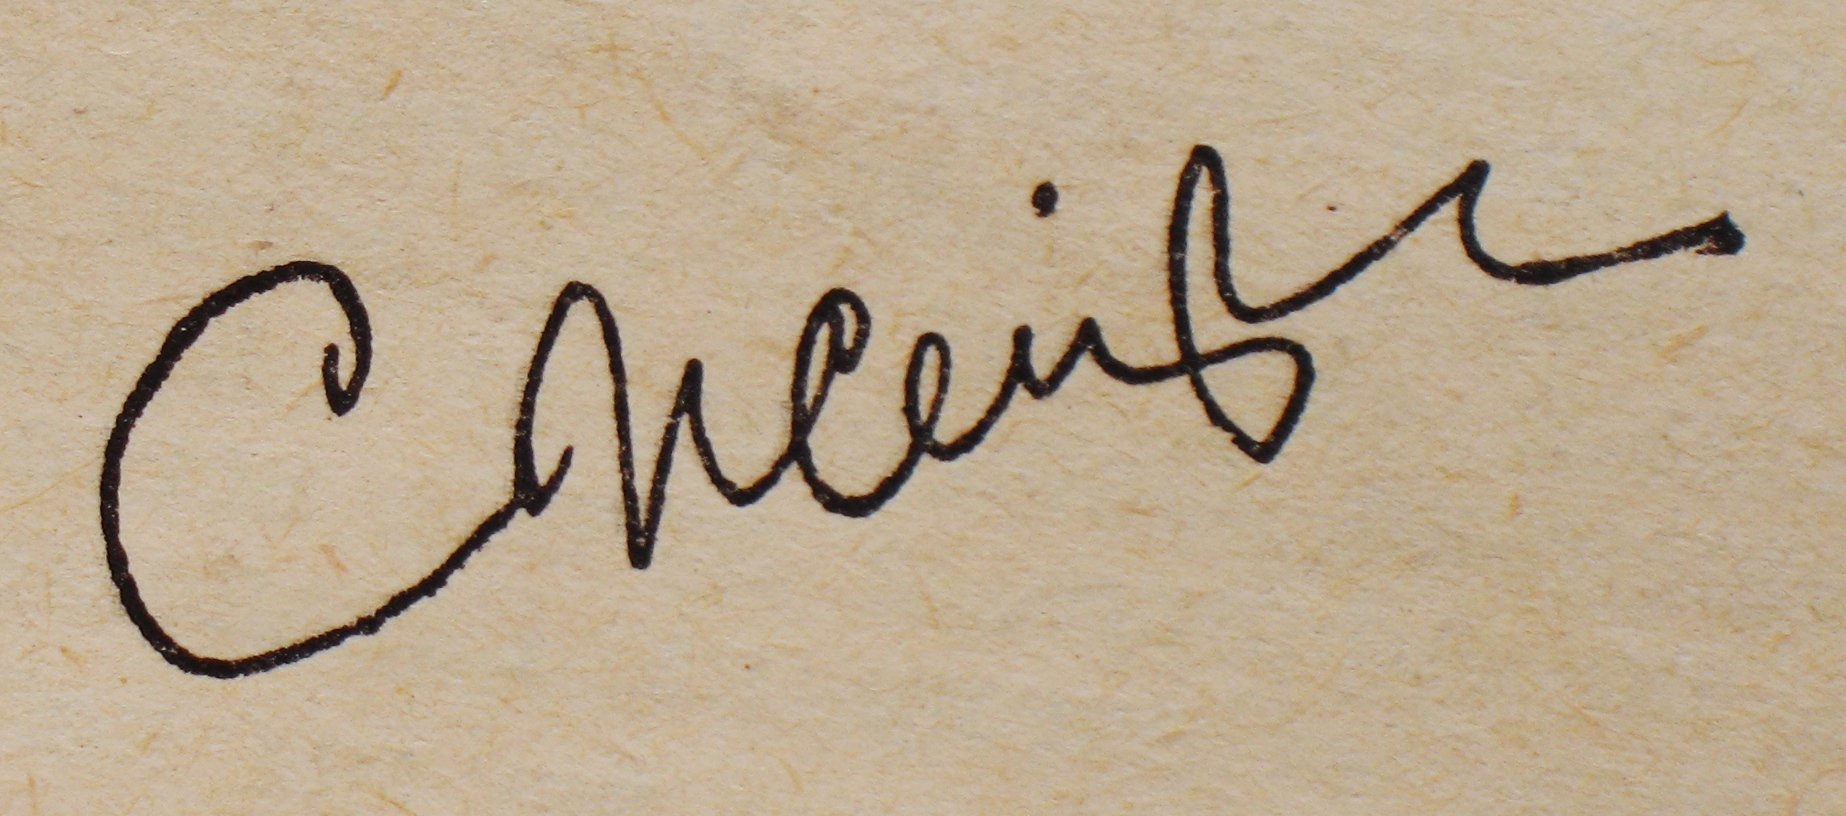
Signature of: sergeĭ zhemaĭtis